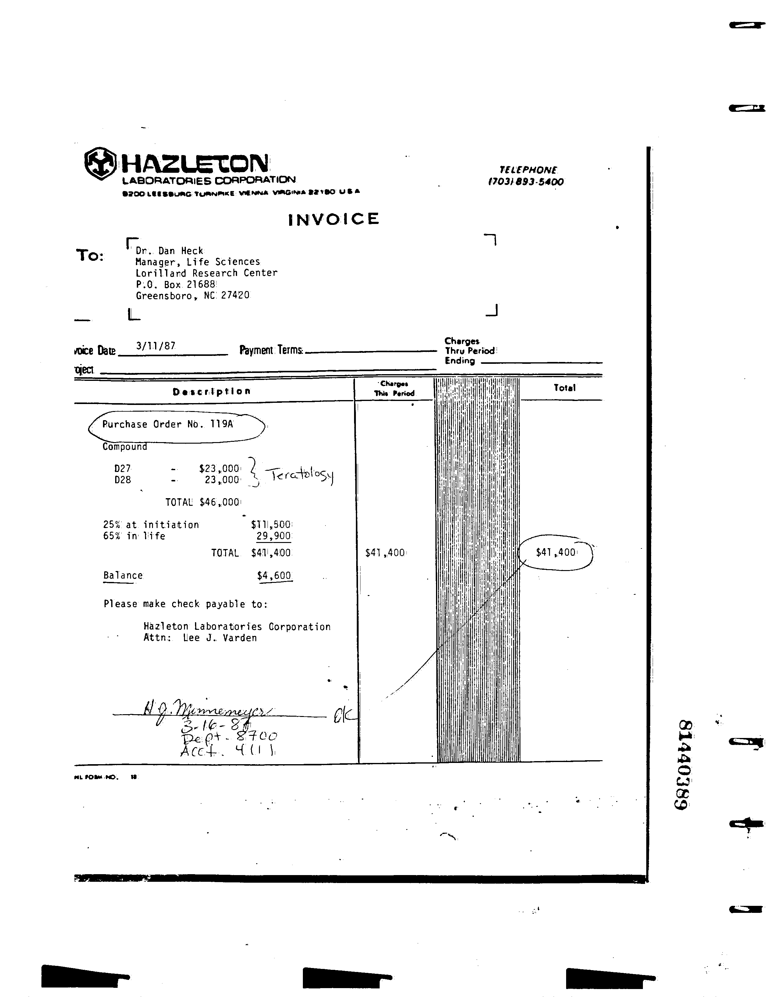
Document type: Invoice